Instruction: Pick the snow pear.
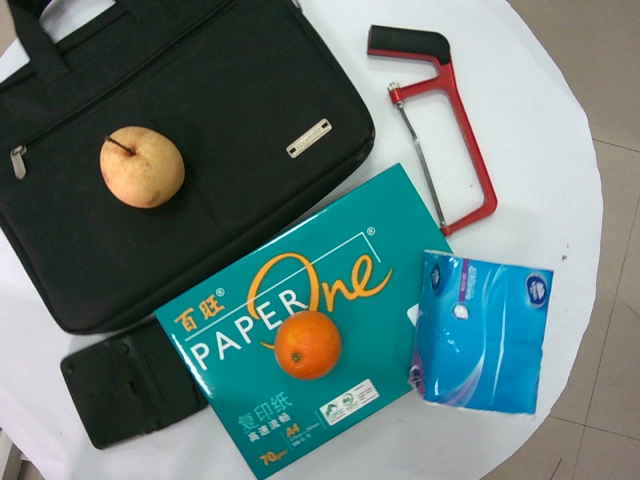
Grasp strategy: vertical